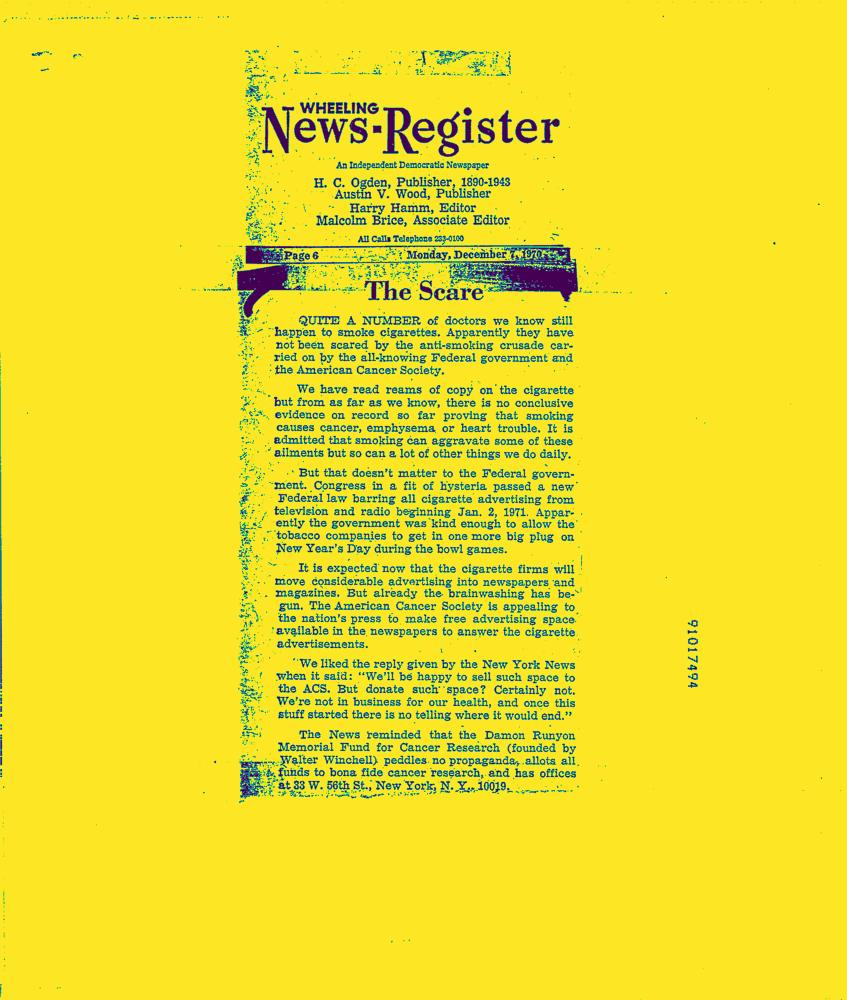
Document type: News-Article